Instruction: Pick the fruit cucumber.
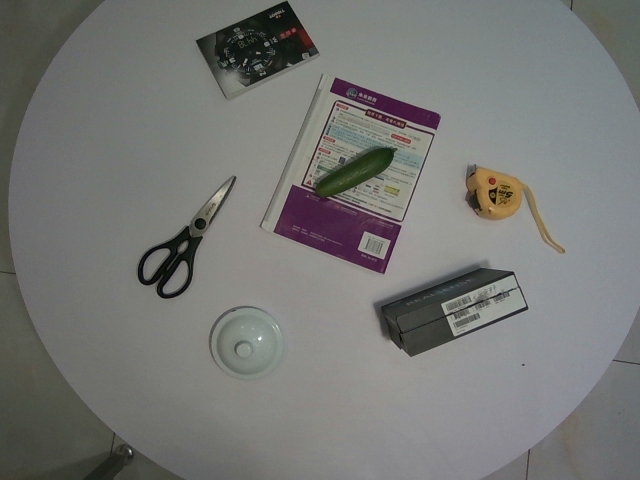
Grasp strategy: vertical